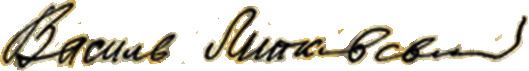
Signature of: vasyl lypkivsky